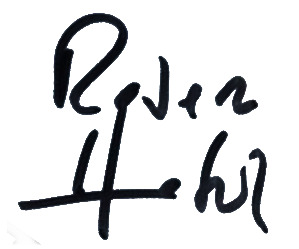
Signature of: robert habeck